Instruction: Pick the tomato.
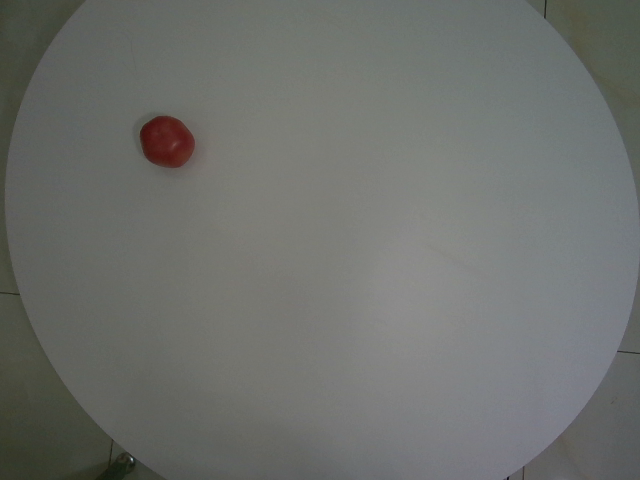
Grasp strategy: vertical